Question: What tax district, tax-rate area, or tax area code is specified in the document?
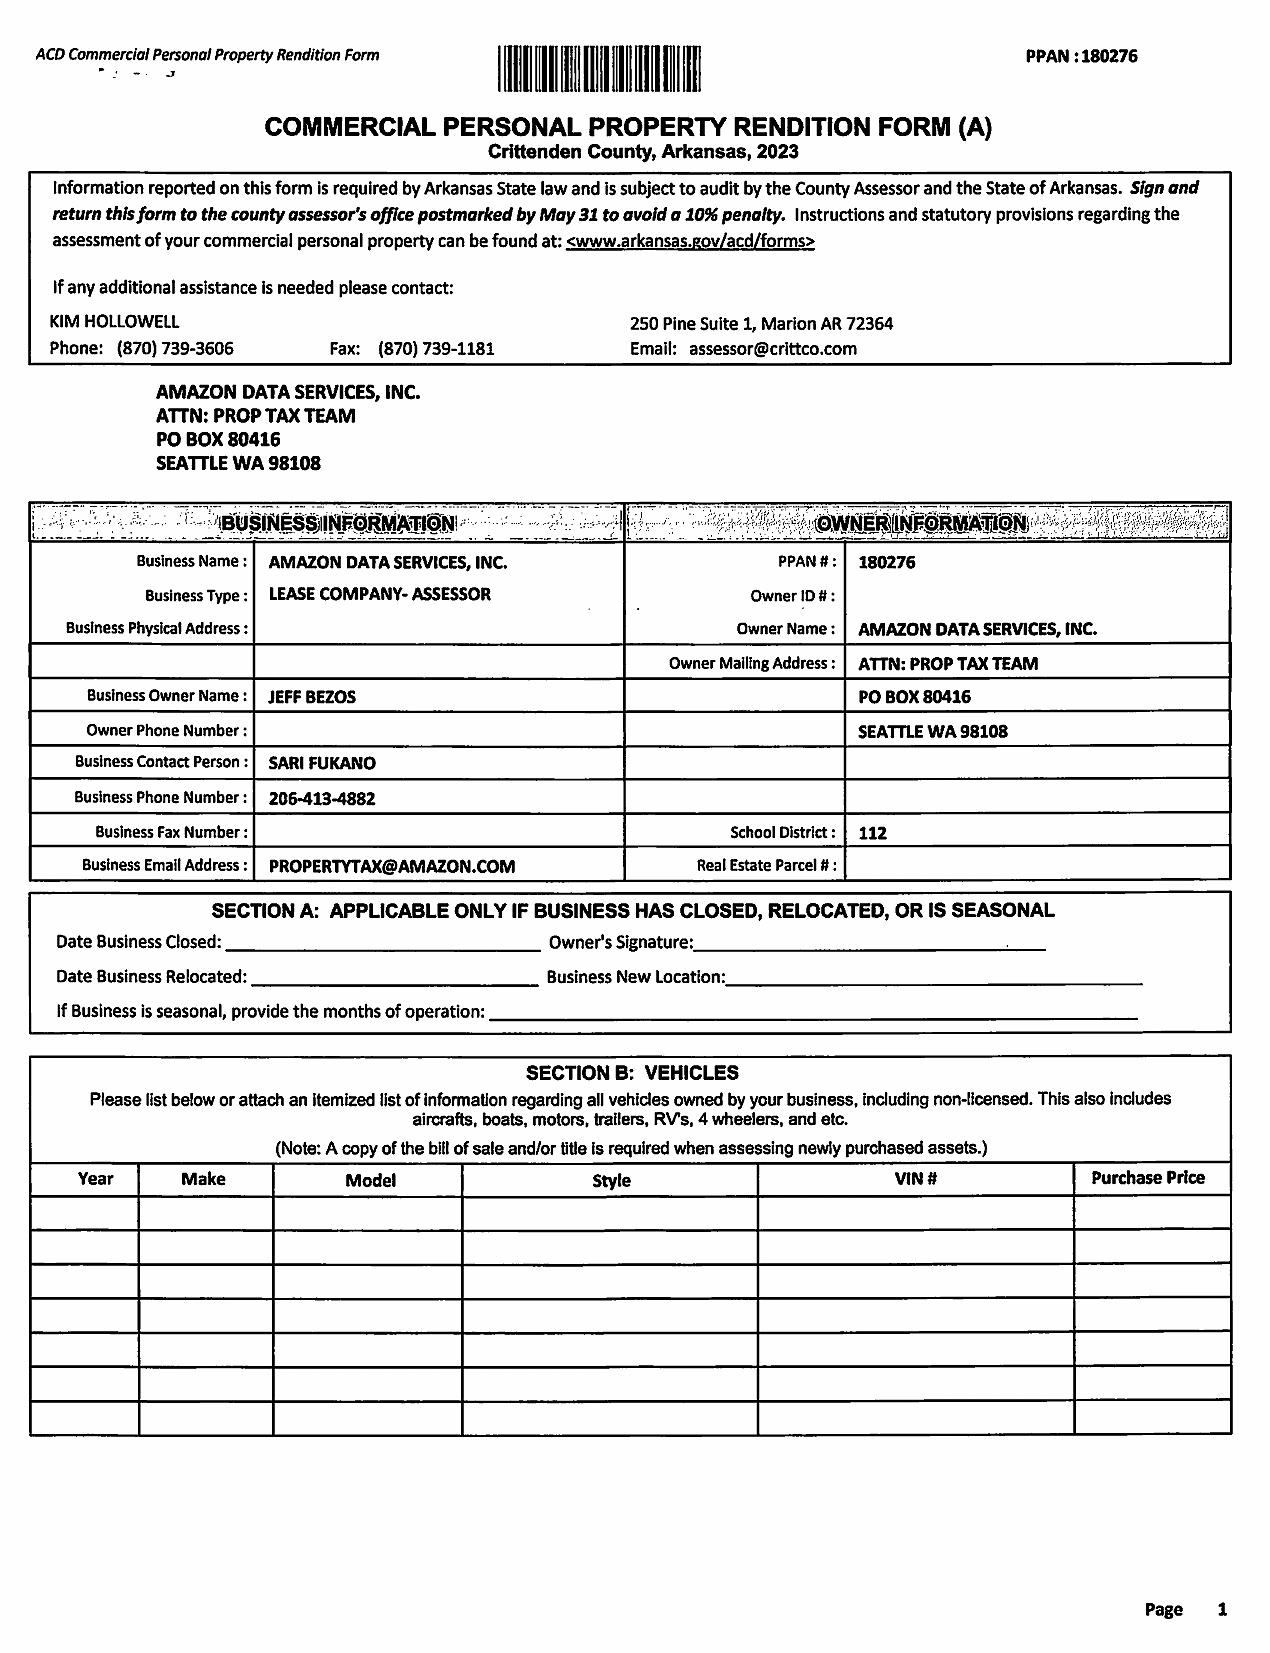
Answer: "112"